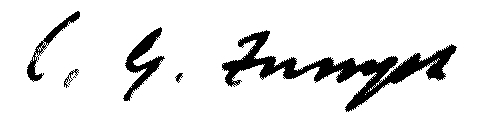
Signature of: karl gottlob zumpt